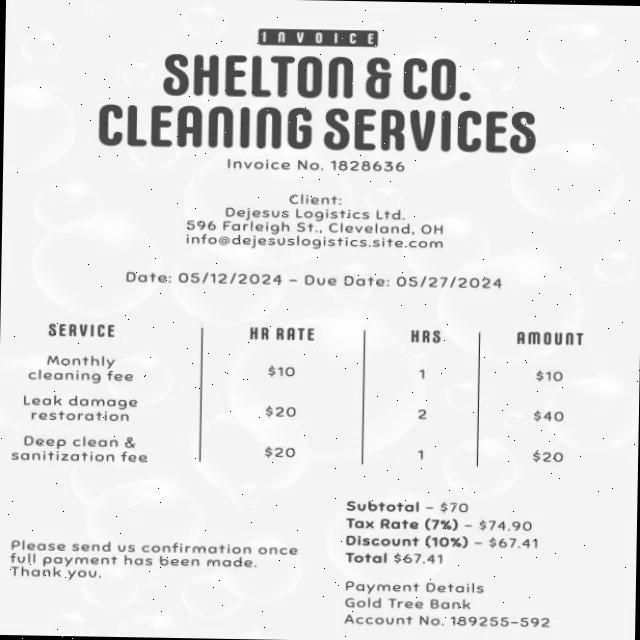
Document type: Invoice